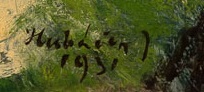
Signature of: josef hubáček